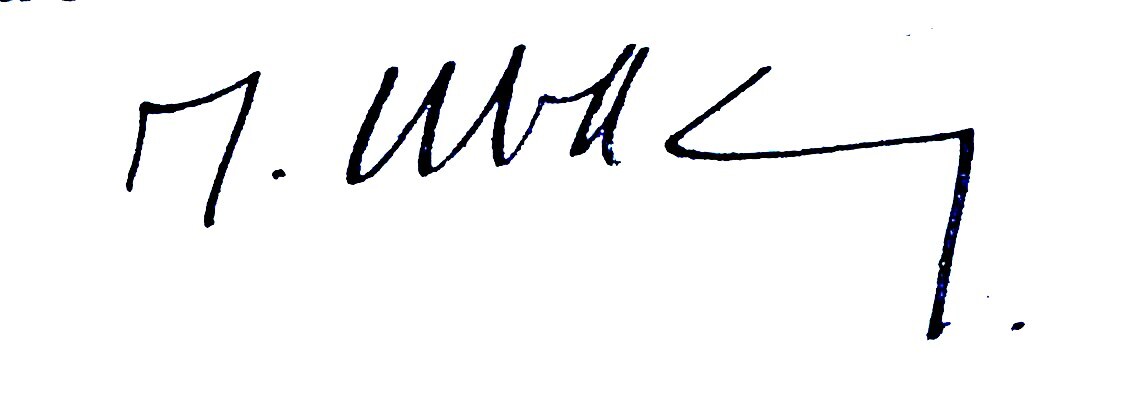
Signature of: raoul ubac